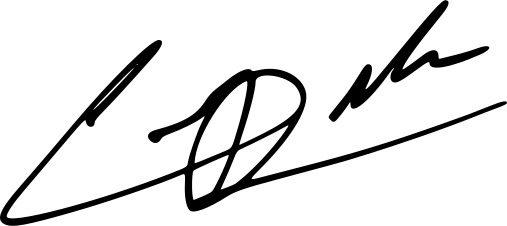
Signature of: cameron dallas